Question: Describe the condition in detail:
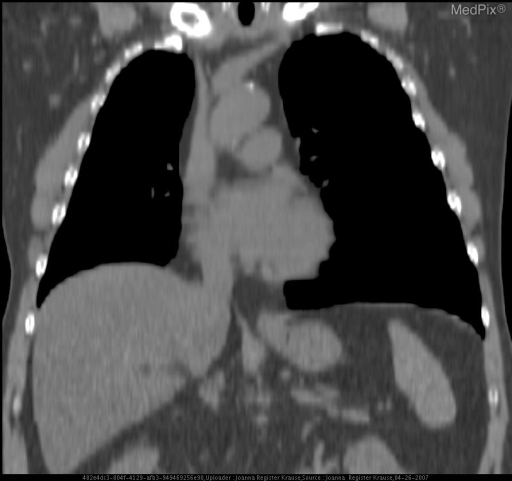
Answer: The disease is discussed as: ABSENCE OF IVC